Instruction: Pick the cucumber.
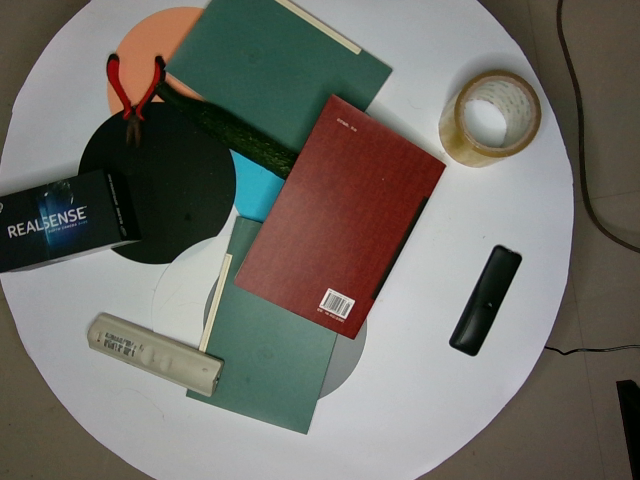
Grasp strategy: vertical